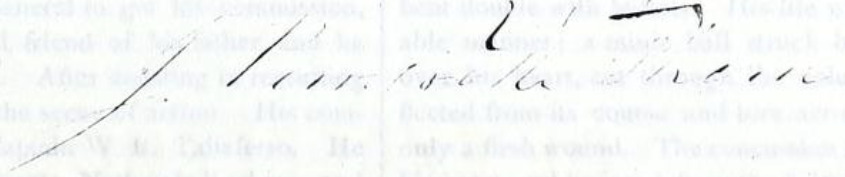
Signature of: joseph pembroke thom